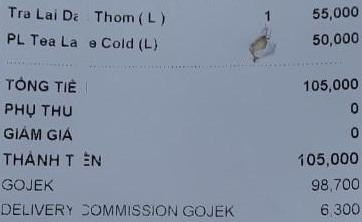
Tra Lai Dac Thom ( L ) 1 55,000
PL Tea Latte Cold (L) 50,000
TỔNG TIỀN 105,000
PHỤ THU 0
GIẢM GIÁ 0
THÀNH TIỀN 105,000
GOJEK 98,700
DELIVERY COMMISSION GOJEK 6,300